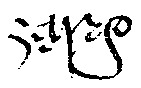
Signature of: joão gonçalves zarco